Question: Describe the condition in detail:
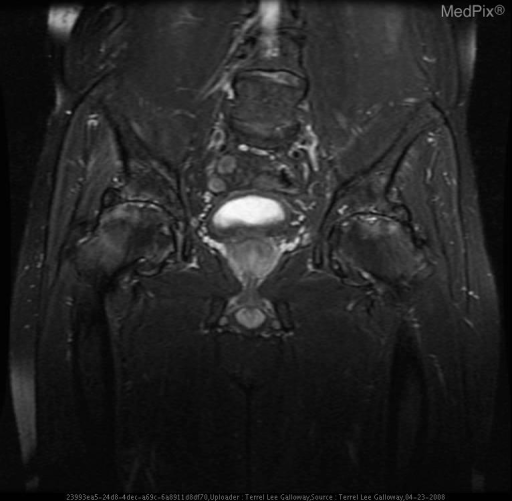
Answer: The disease is discussed as: Avascular Necrosis Etiology Mnemonic - ASEPTIC

A- Alcoholism
S- Sickle Cell Anemia, Steroids, Systemic lupus erythematosis
E- Ehrlenmeyer flask (marrow packing disorders e.g.Gaucher's)
P- Pancreatitis
T- Trauma (Hip, Scaphoid, Talus)
I- Idiopathic, Infection
C- Caisson's disease (dysbaric osteonecrosis)

Submitted by Don Flemming, M.D. National Naval Medical Center, Bethesda, MD

More About Sickle Cell Disease:
http://rad.usuhs.mil/sickle/index.html
======================================
Also called 'aseptic necrosis'